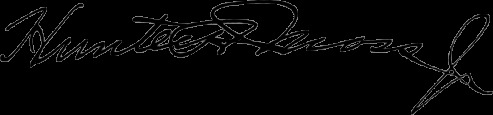
Signature of: hunter holmes moss jr